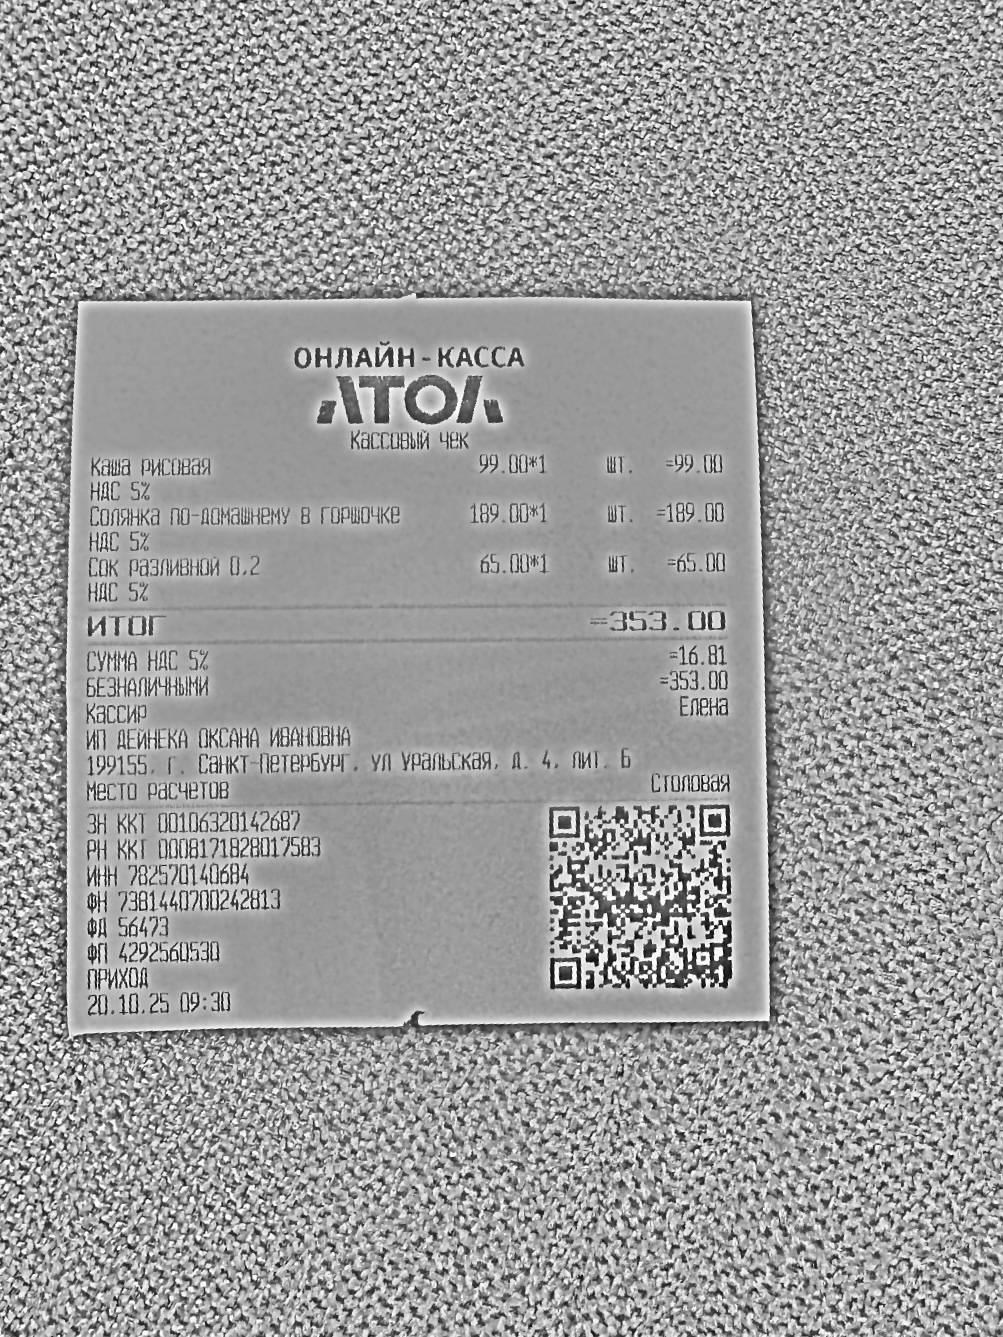
Продавец: ИП ДЕЙНЕКА ОКСАНА ИВАНОВНА
ИНН: 782570140684
Дата: 20.10.25
Товары: Каша рисовая; Солянка по-домашнему в горшочке; Сок разливной 0.2
Количество: 1; 1; 1
Цена: 99.00; 189.00; 65.00
Сумма: 99.00; 189.00; 65.00
Итого: 353.00